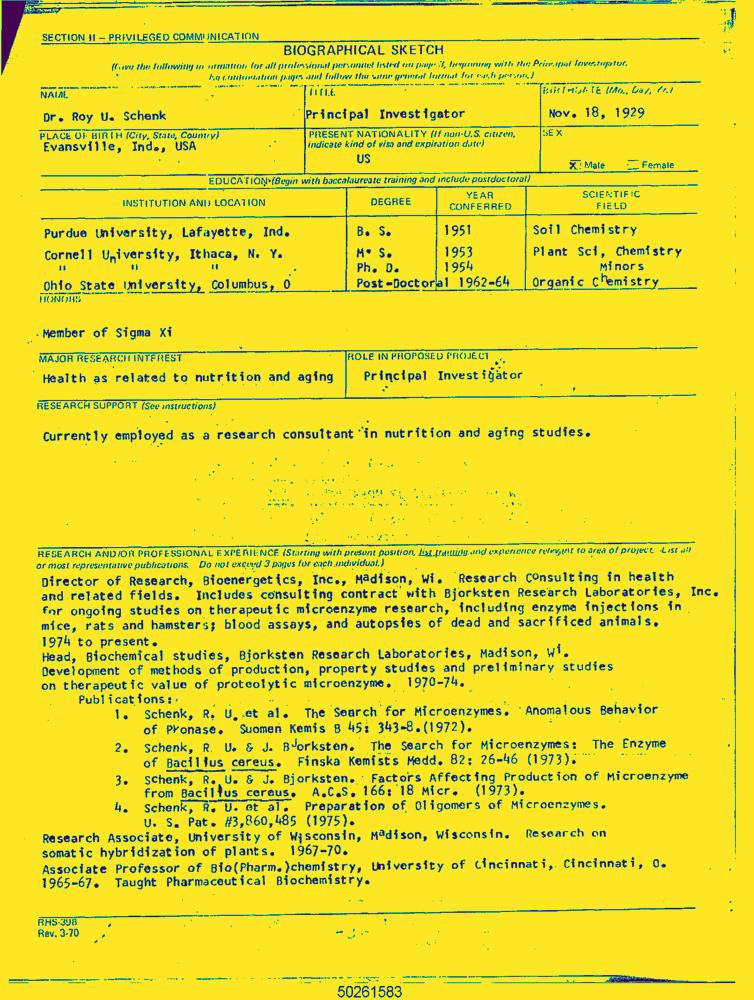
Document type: Resume-Doc